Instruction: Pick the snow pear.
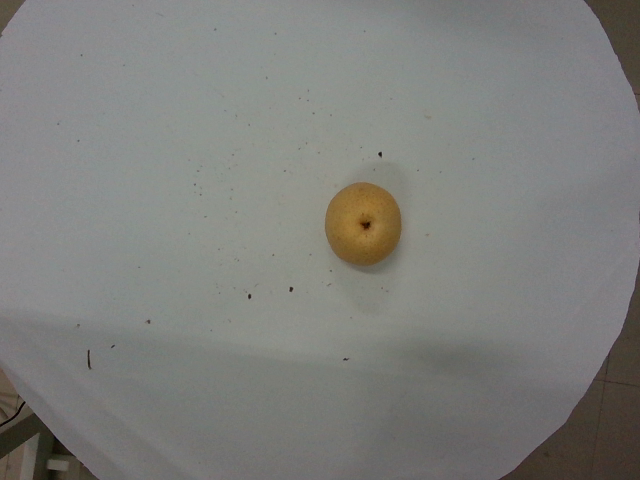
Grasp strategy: vertical